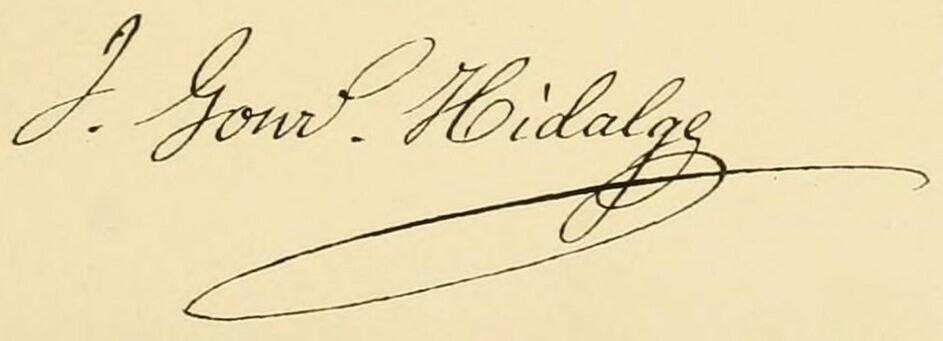
Signature of: joaquín gonzález hidalgo rodríguez